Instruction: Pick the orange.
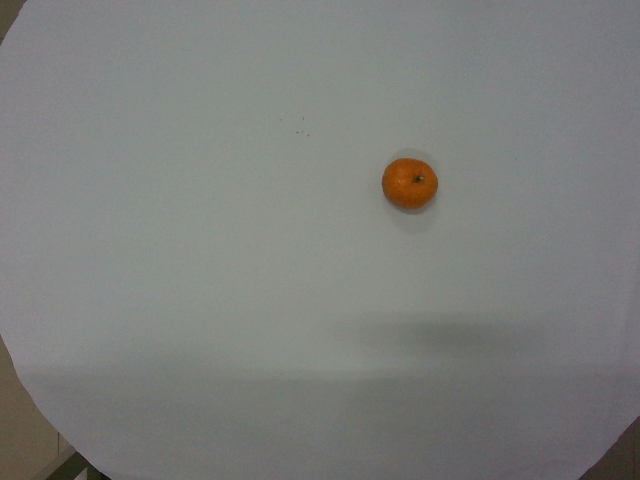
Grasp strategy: vertical